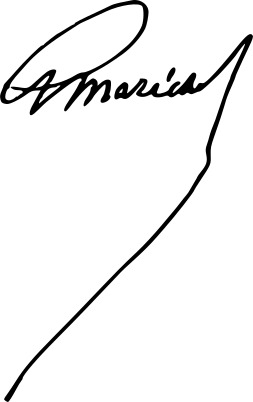
Signature of: charles philippe maréchal